Question: What appears to be the issue?
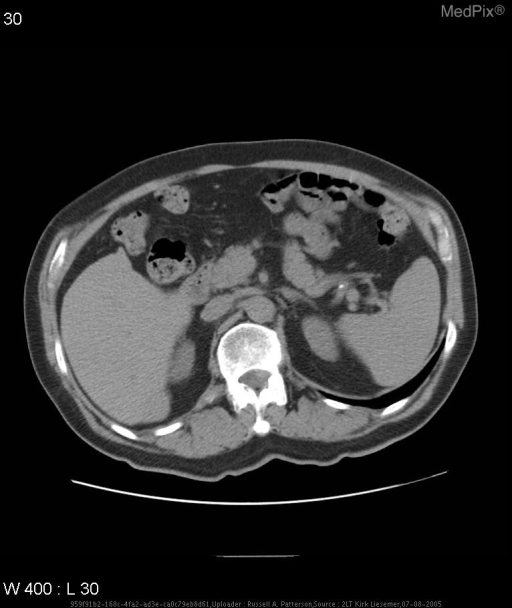
Answer: The findings suggest 2.9 cm mass in R lobe of liver, L liver lobe atrophy. 2.9 cm mass in R lobe of liver, L liver lobe atrophy. The patient might have a history of 65 yo male with h/o hemochromatosis.